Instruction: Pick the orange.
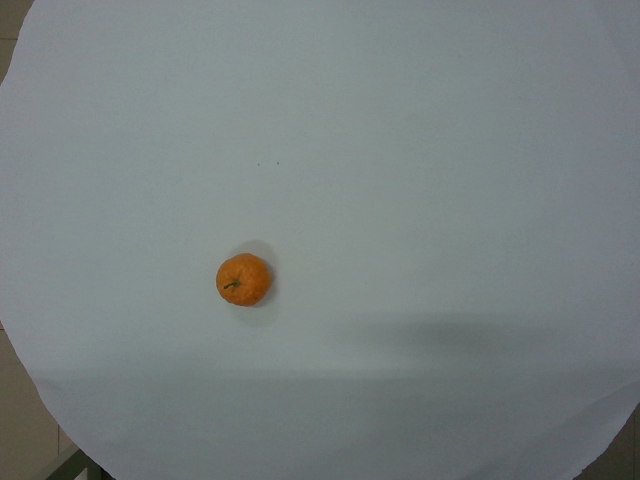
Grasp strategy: vertical